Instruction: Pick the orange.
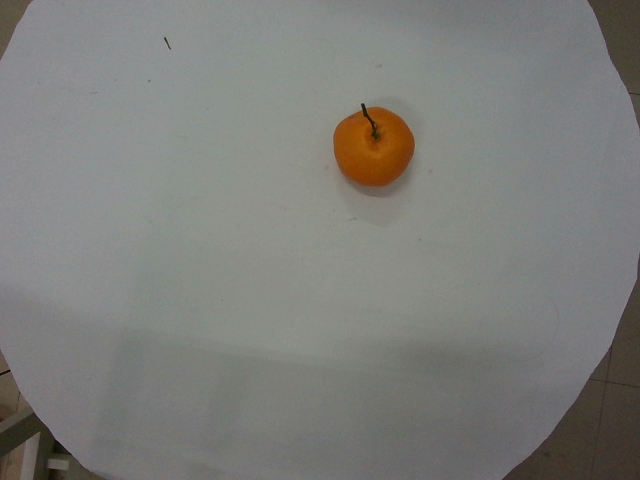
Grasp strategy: vertical